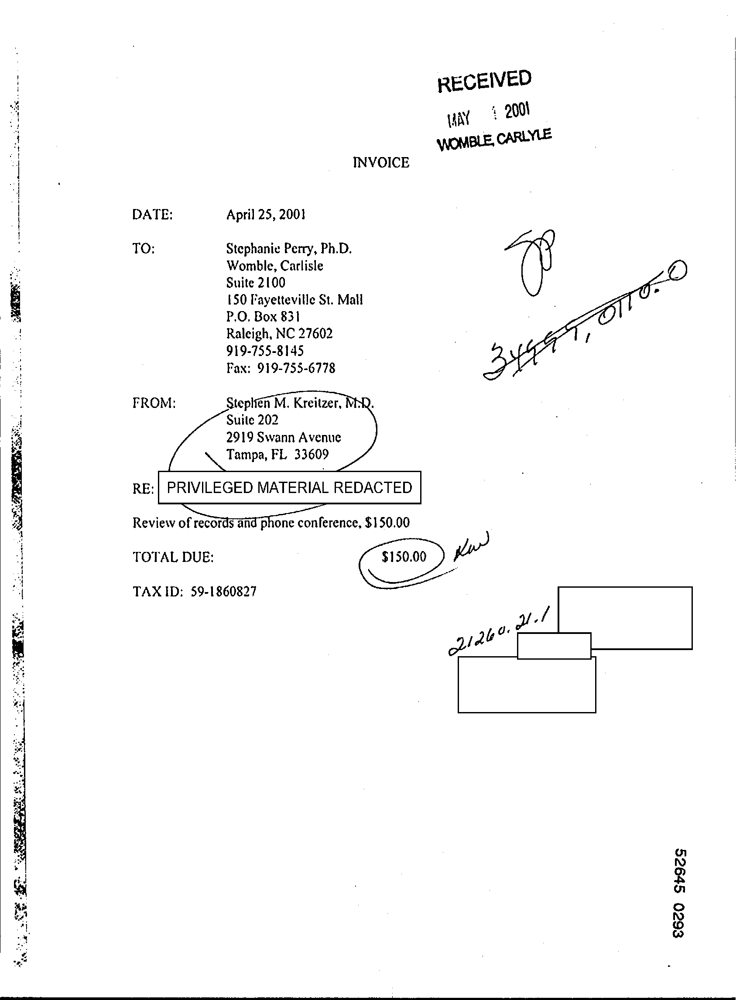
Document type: Invoice